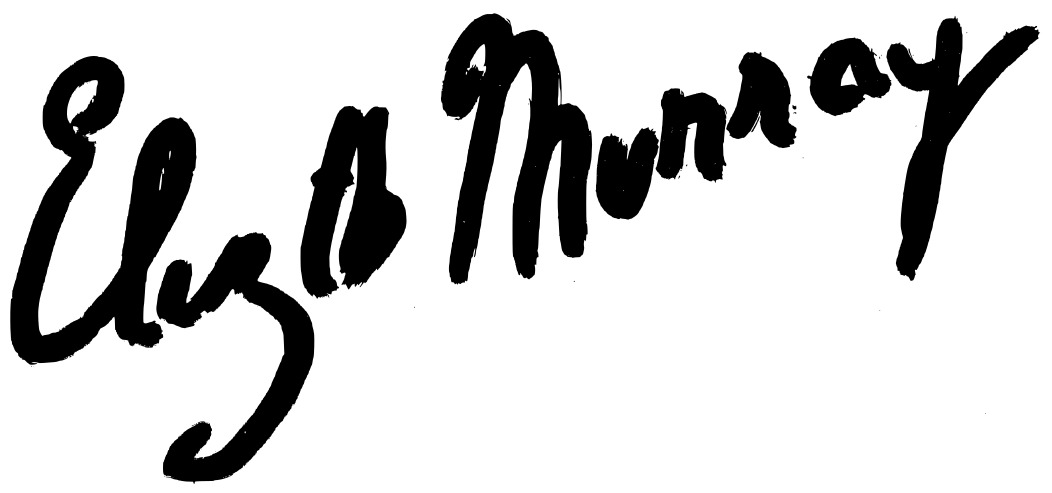
Signature of: elizabeth heaphy murray